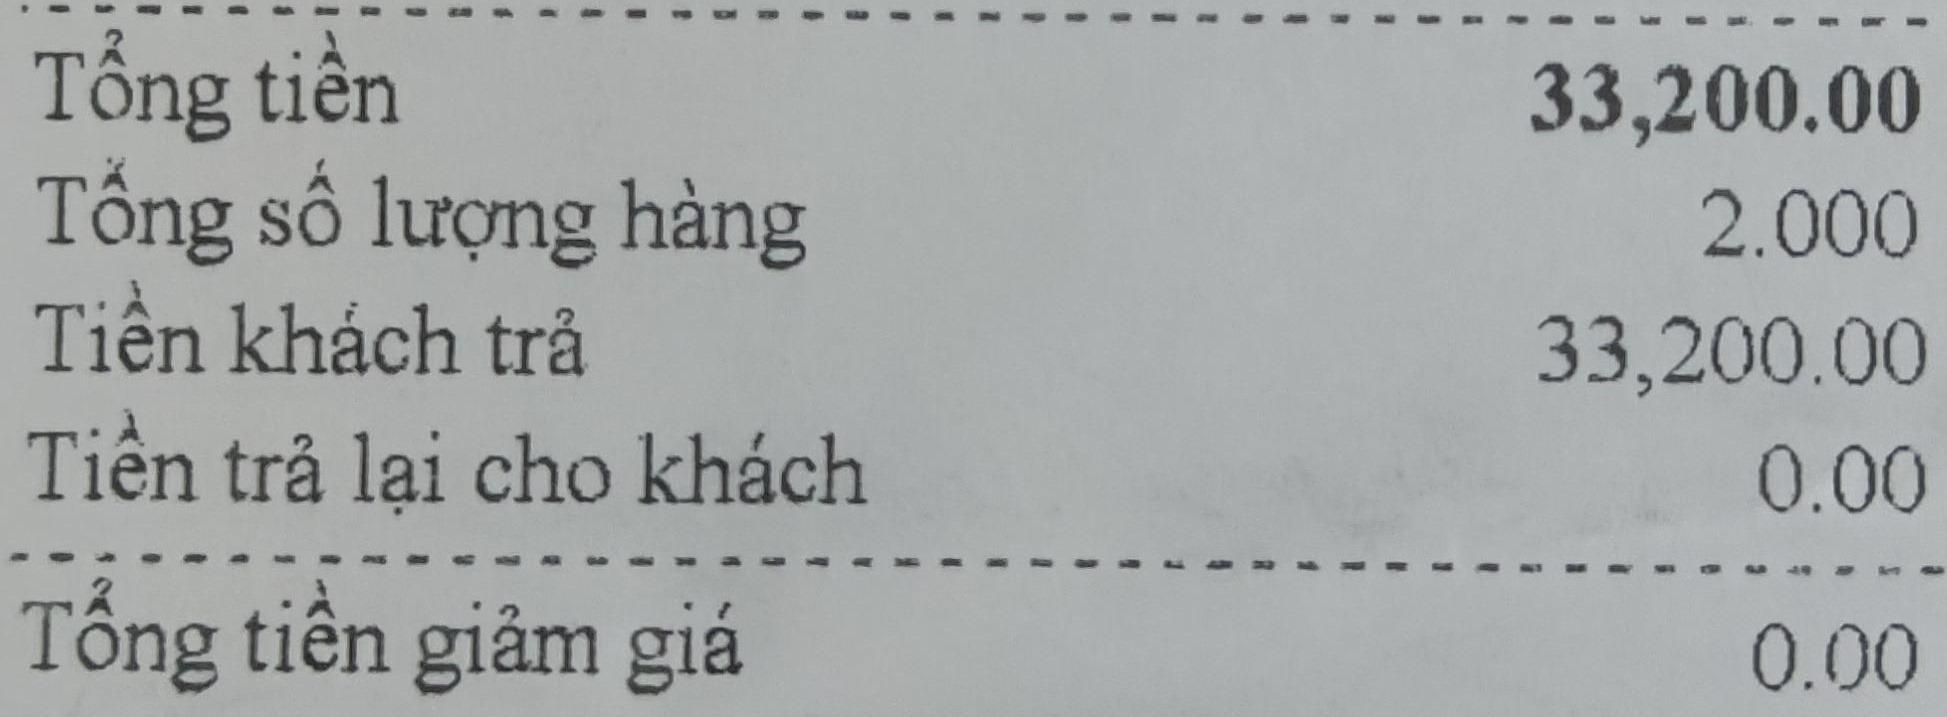
Tổng tiền 33,200.00
Tổng số lượng hàng 2.000
Tiền khách trả 33,200.00
Tiền trả lại cho khách 0.00
Tổng tiền giảm giá 0.00